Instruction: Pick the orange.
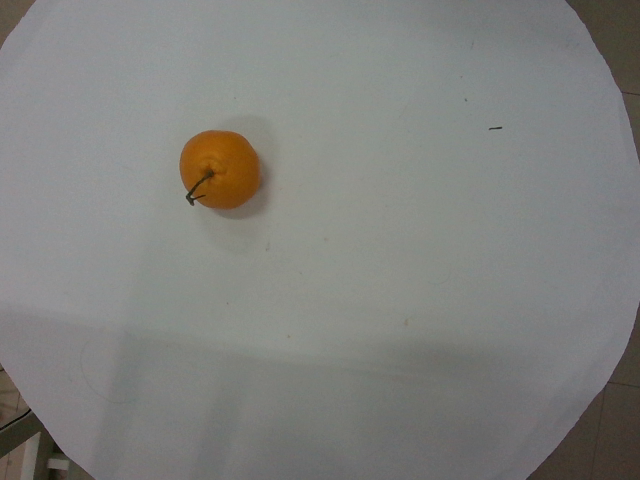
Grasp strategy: vertical